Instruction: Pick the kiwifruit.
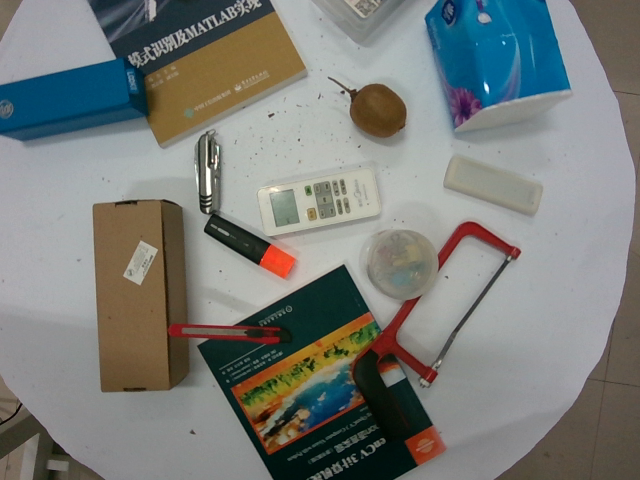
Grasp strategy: vertical